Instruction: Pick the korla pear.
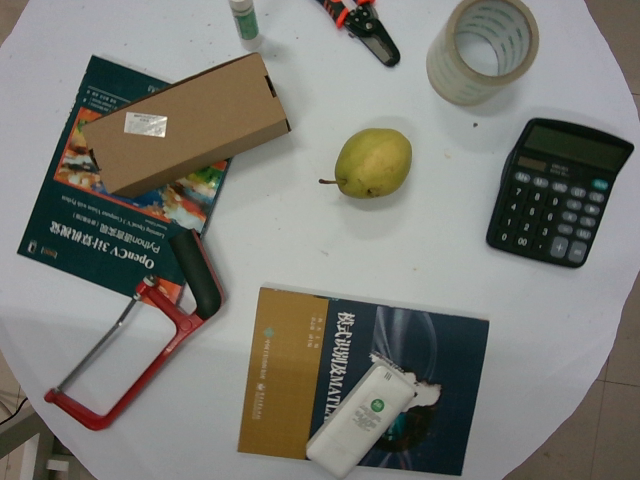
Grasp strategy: vertical